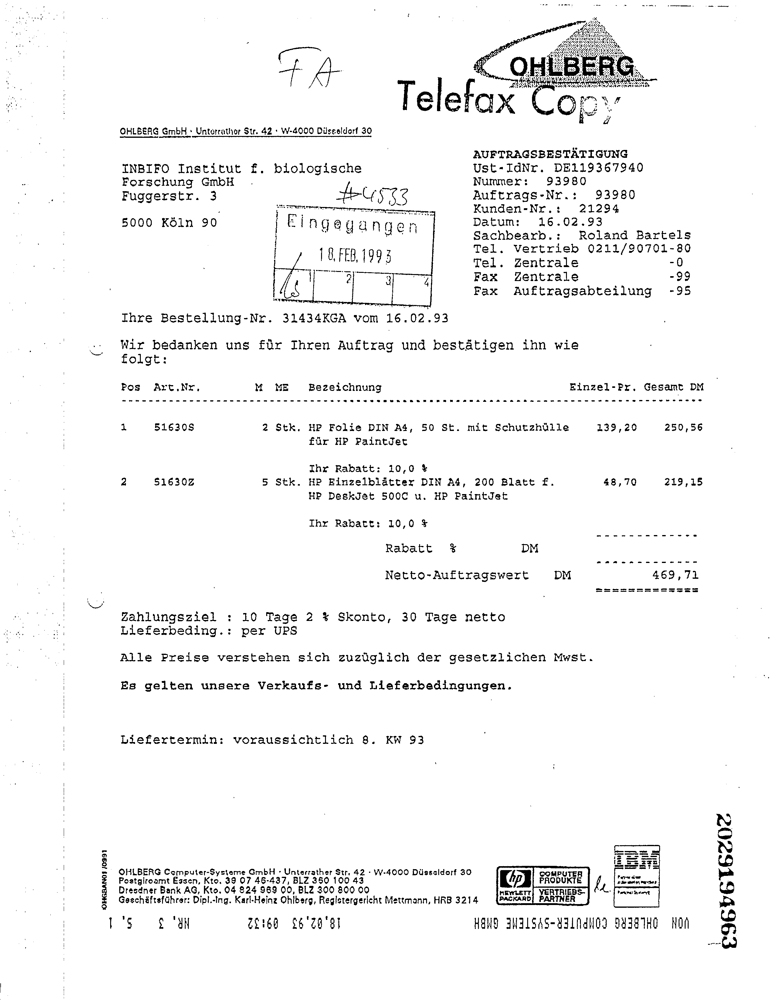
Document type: Invoice